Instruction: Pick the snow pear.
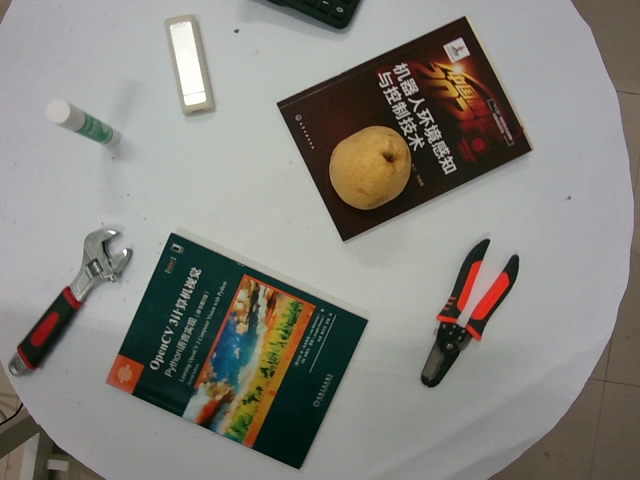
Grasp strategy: vertical